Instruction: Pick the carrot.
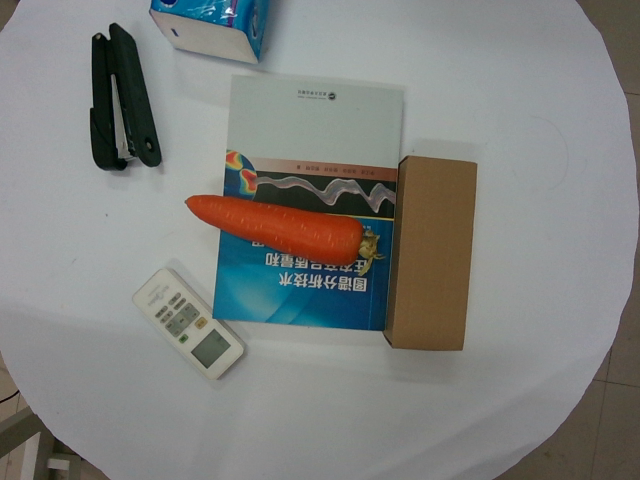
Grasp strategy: vertical